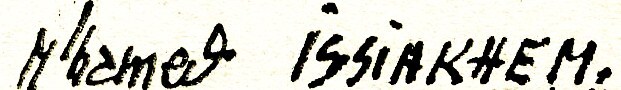
Signature of: m hamed issiakhem